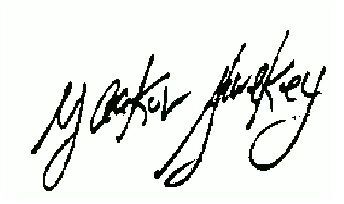
Signature of: yaakov shwekey